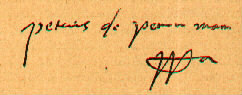
Signature of: péter perényi